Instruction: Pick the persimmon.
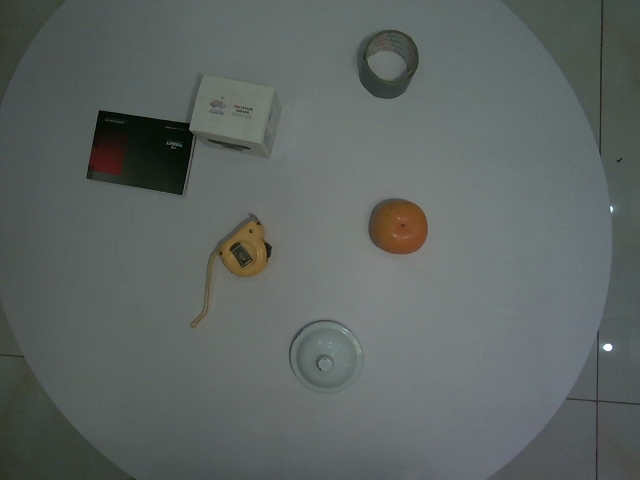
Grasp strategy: vertical